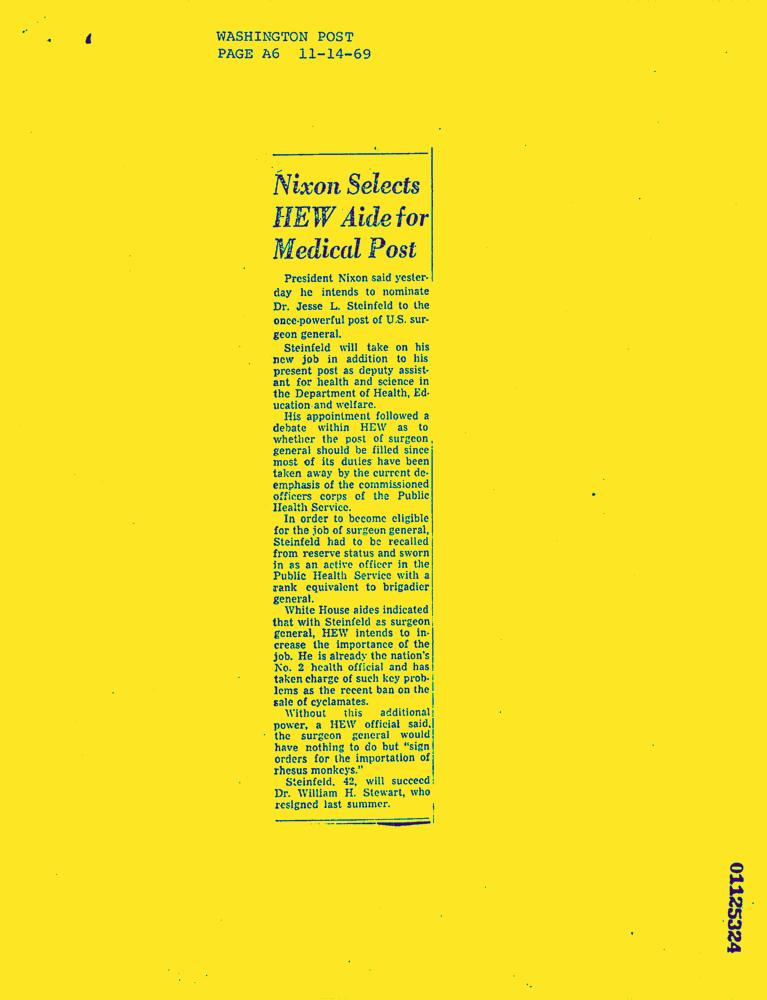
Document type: News-Article